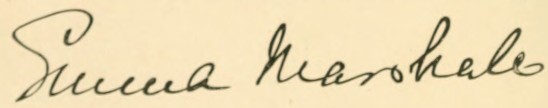
Signature of: emma marshall